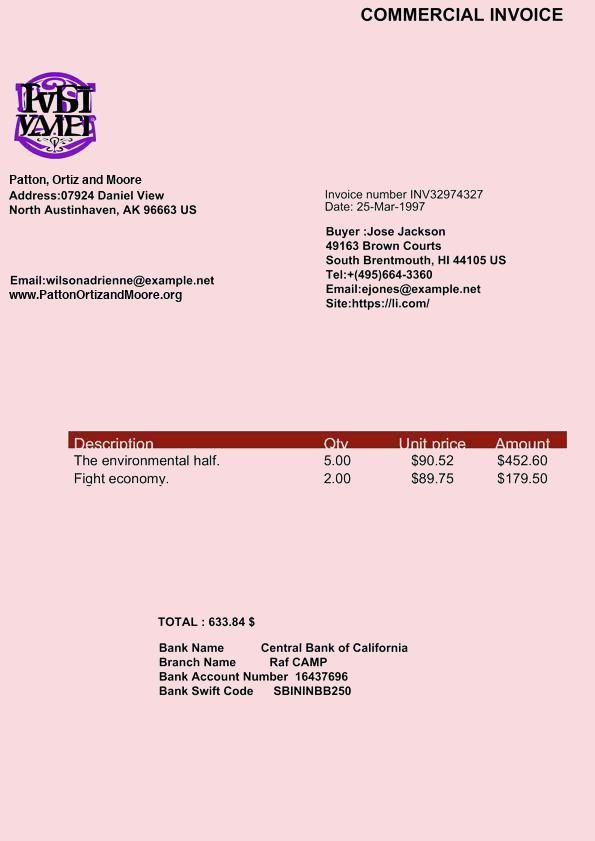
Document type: Invoice